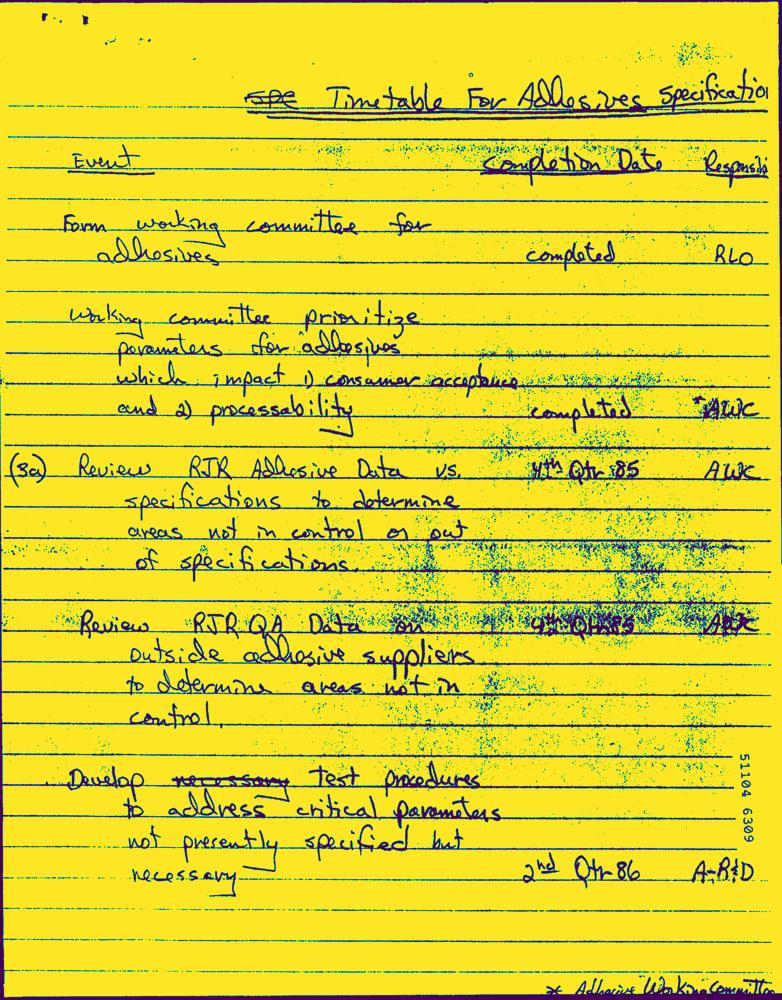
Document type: Hand-Written